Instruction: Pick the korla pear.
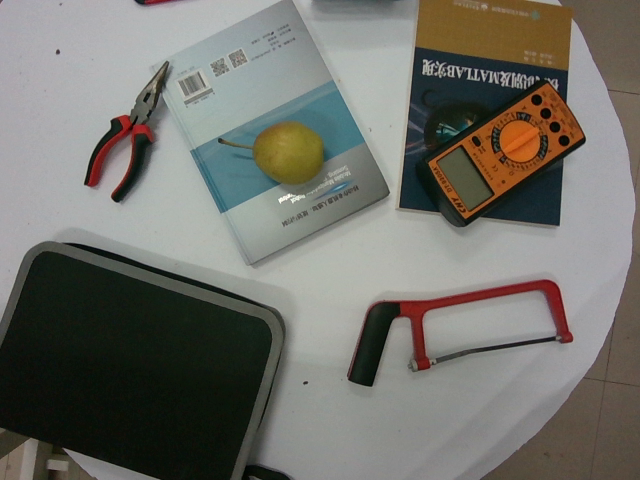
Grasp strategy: vertical